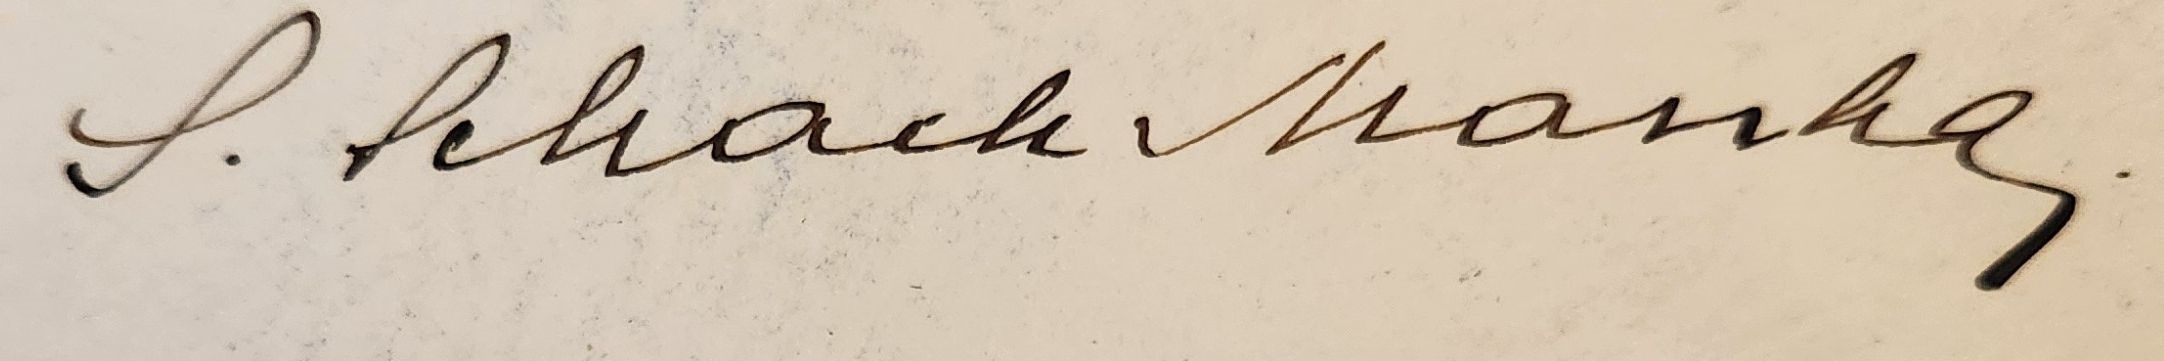
Signature of: manka schack